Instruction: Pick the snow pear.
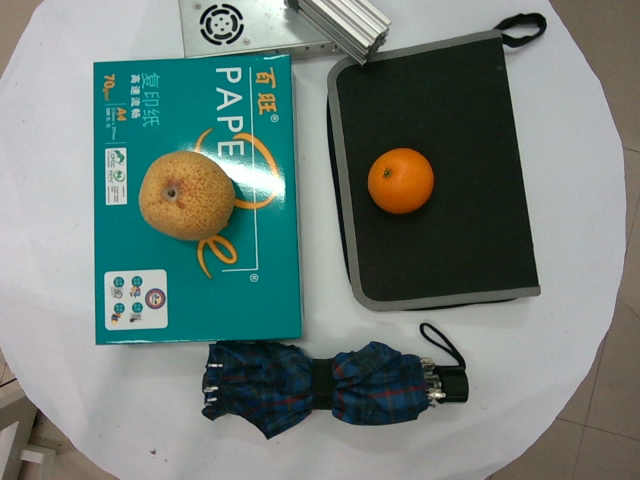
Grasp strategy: vertical